Question: What is the suspected problem?
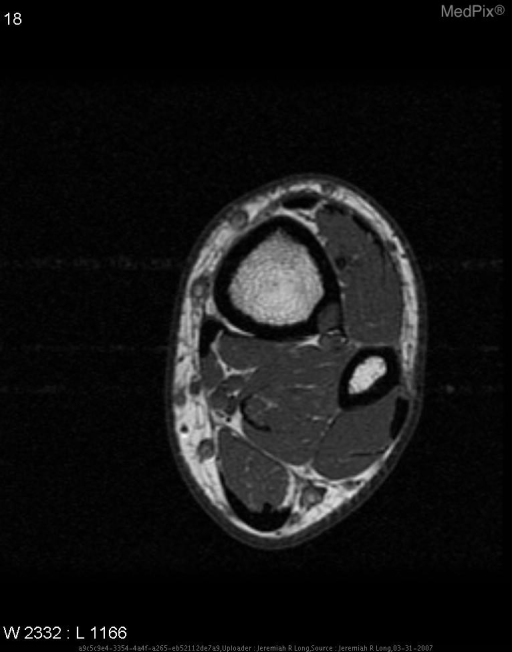
Answer: The findings suggest Frontal and lateral radiographs of the left ankle demonstrate a small longitudinal well circumscribed cortically based lytic lesion at the lateral aspect of the distal tibial metaphysis.  The lesion has sclerotic borders, somewhat scalloped inferiorly and medially, no periosteal reaction, and it has no appreciable associated soft tissue abnormality.  There is no fracture or dislocation.

Selected MRI images demonstrate the lesion is isointense to muscle on both T1 and T2 weighted images, does not demonstrate fat supression.  It shows mild uniform enhancement with gadolinium.

The soft tissues and remainder of the osseous structures are unremarkable.. Selected MRI images demonstrate that the lytic lesion is isointense in signal intensity to muscle on T1 and T2 weighted images, does not demonstrate fat supression and mildy enhances in a uniform fashion following gadolinium.  The soft tissues and remainder of the osseous structures are unremarkable.. The patient might have a history of 16 year old boy presents after inversion ankle injury..